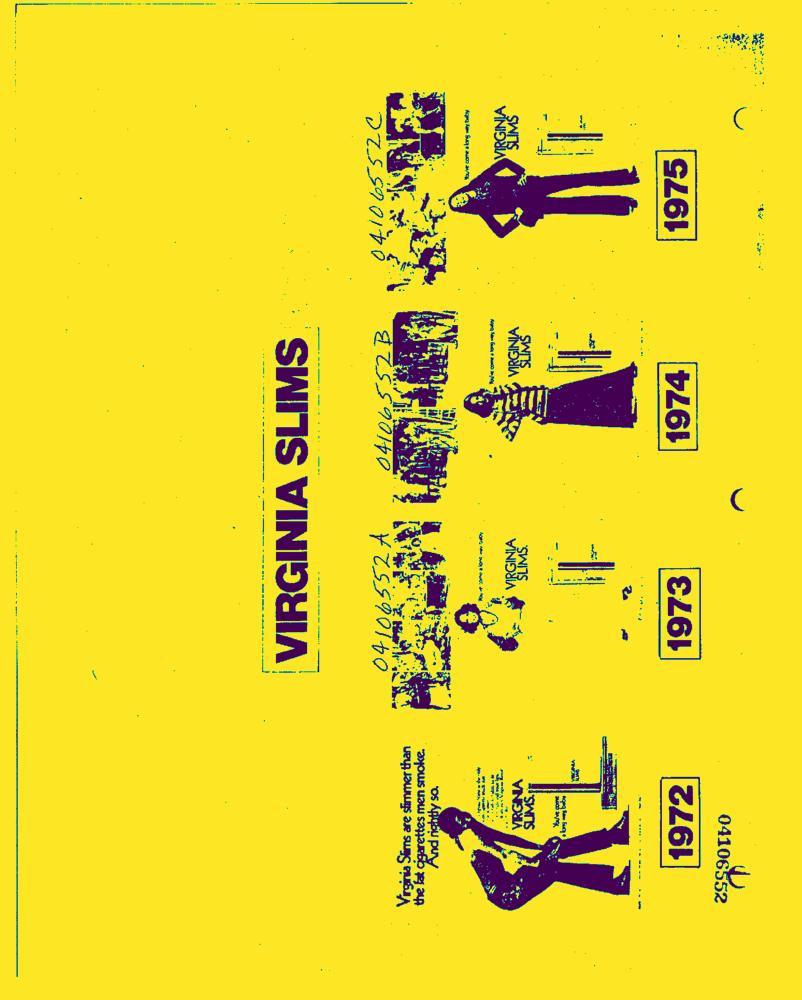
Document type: AD